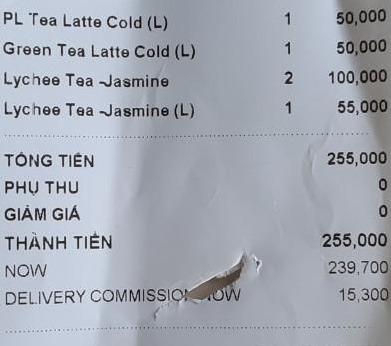
<table>
<tr>
<td>PL Tea Latte Cold (L)</td>
<td>1</td>
<td>50,000</td>
</tr>
<tr>
<td>Green Tea Latte Cold (L)</td>
<td>1</td>
<td>50,000</td>
</tr>
<tr>
<td>Lychee Tea ~Jasmine</td>
<td>2</td>
<td>100,000</td>
</tr>
<tr>
<td>Lychee Tea ~Jasmine (L)</td>
<td>1</td>
<td>55,000</td>
</tr>
</table>

TỔNG TIỀN 255,000
PHỤ THU 0
GIẢM GIÁ 0
THÀNH TIỀN 255,000
NOW 239,700
DELIVERY COMMISSION NOW 15,300